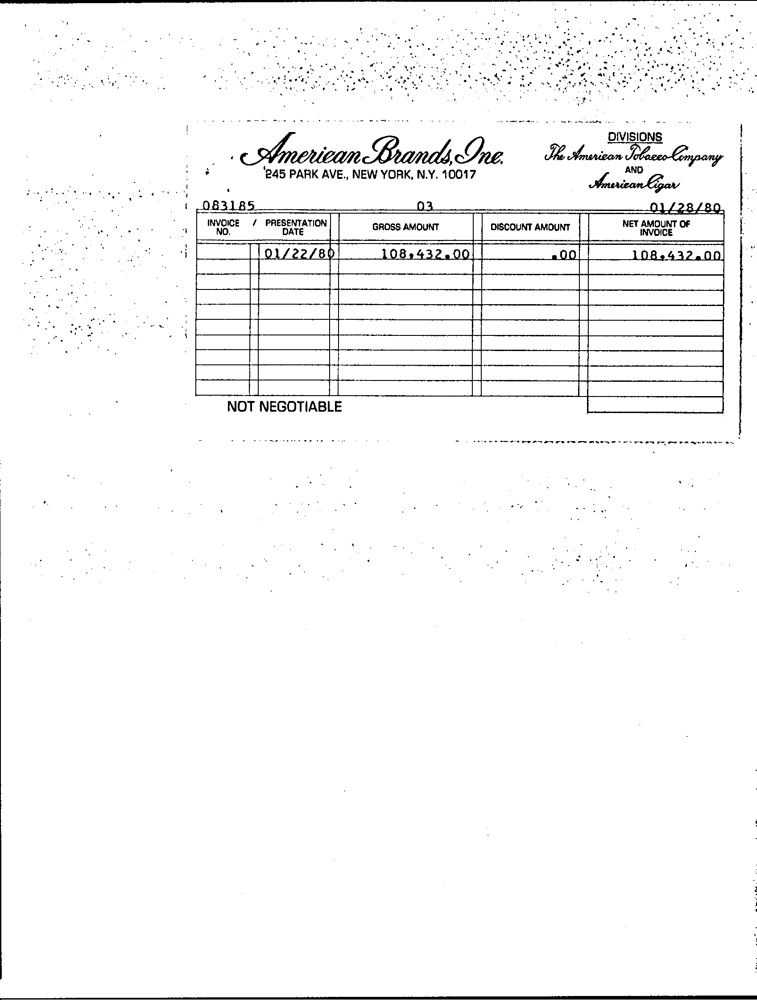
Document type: Invoice